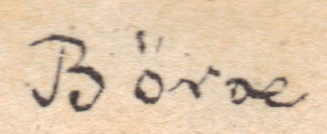
Signature of: ludwig börne